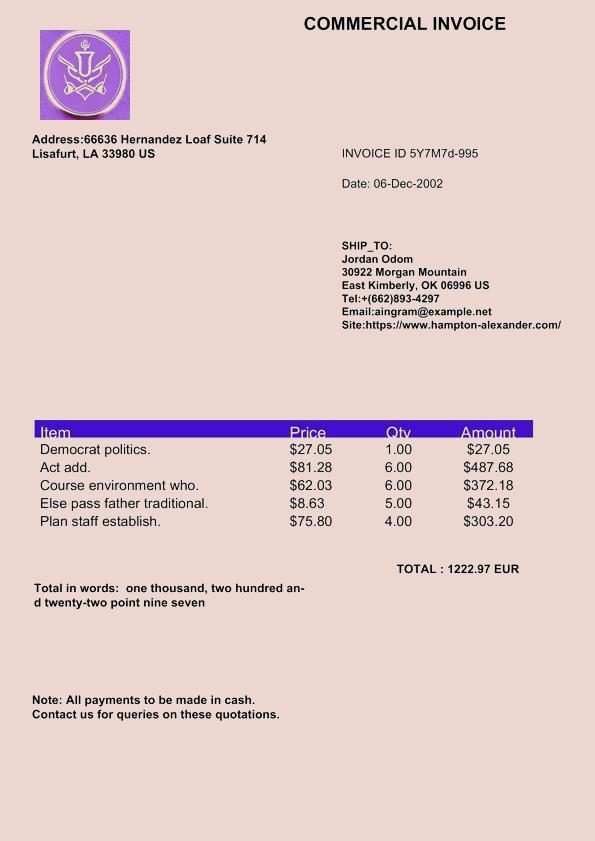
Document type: Invoice